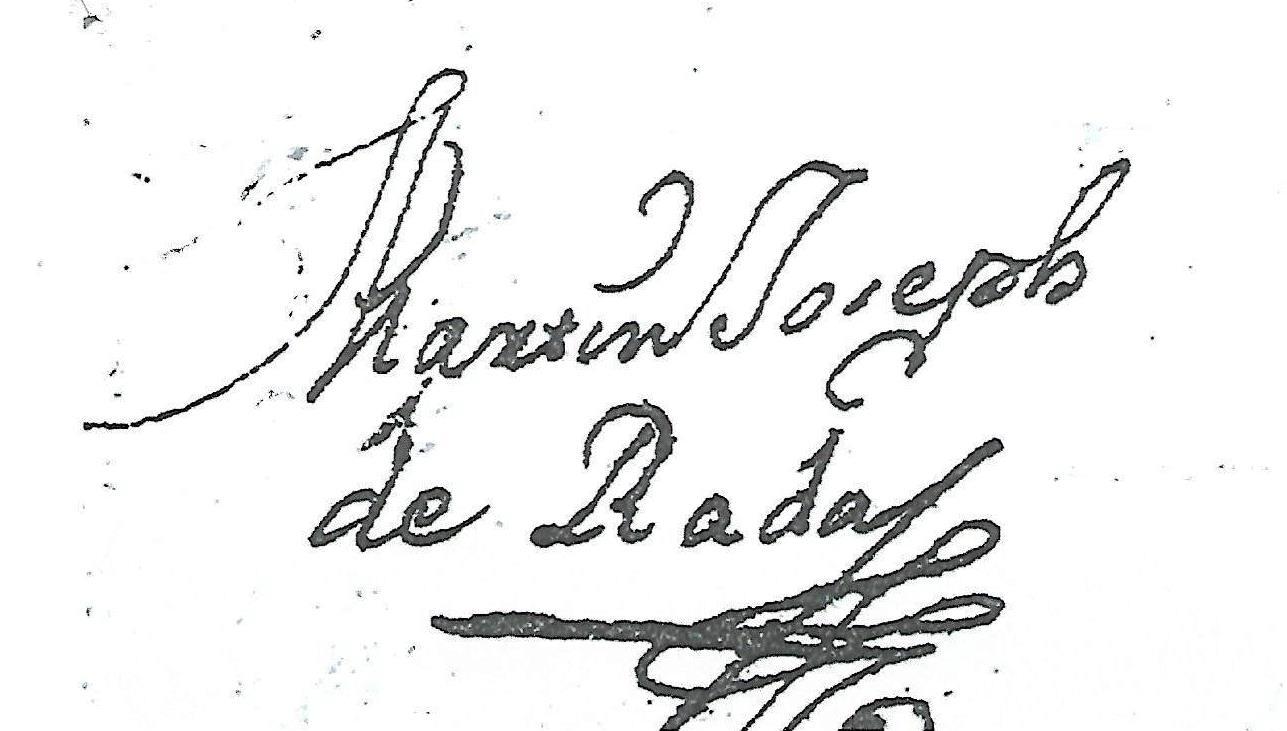
Signature of: martín josé de rada